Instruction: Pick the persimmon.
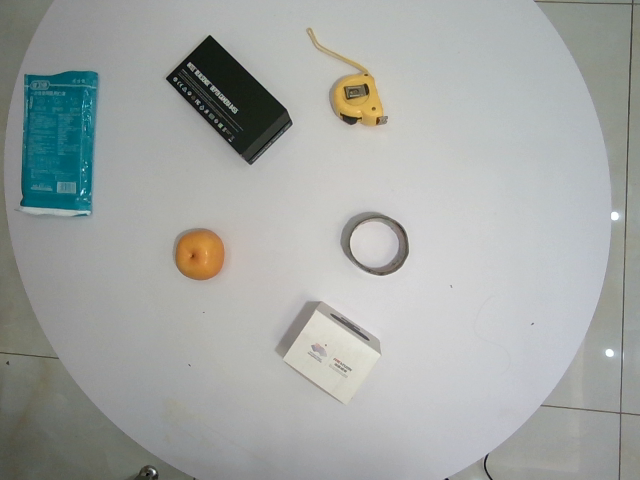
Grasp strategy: vertical